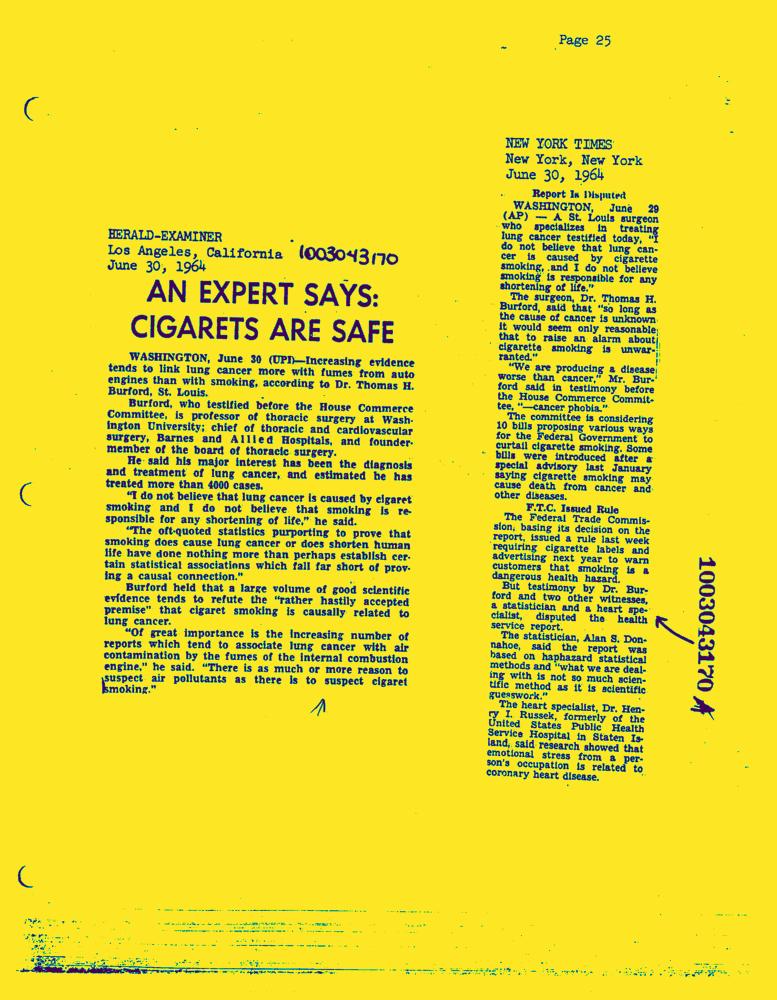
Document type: News-Article